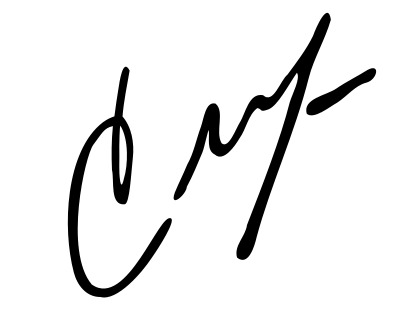
Signature of: sergei mylnikov